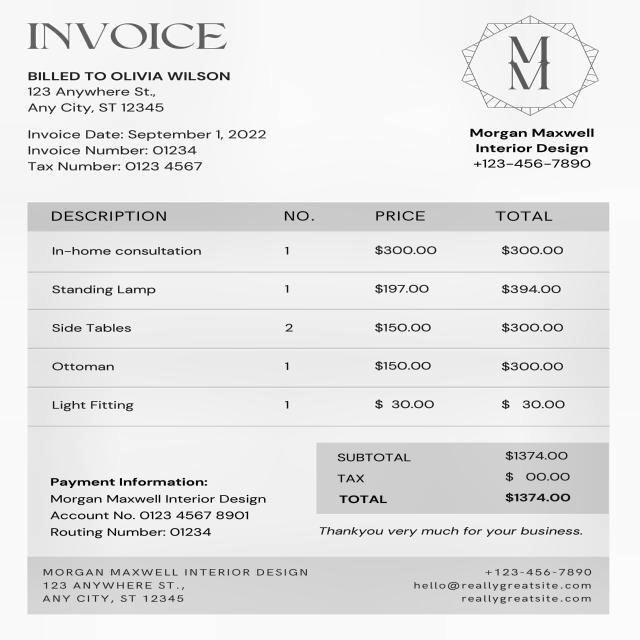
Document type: Invoice